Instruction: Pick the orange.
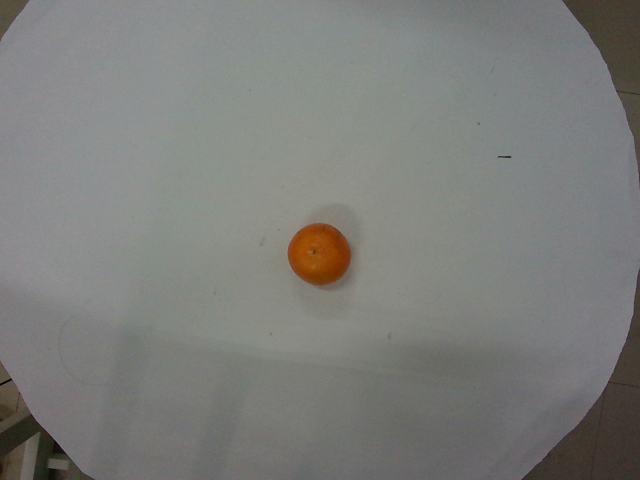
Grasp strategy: vertical